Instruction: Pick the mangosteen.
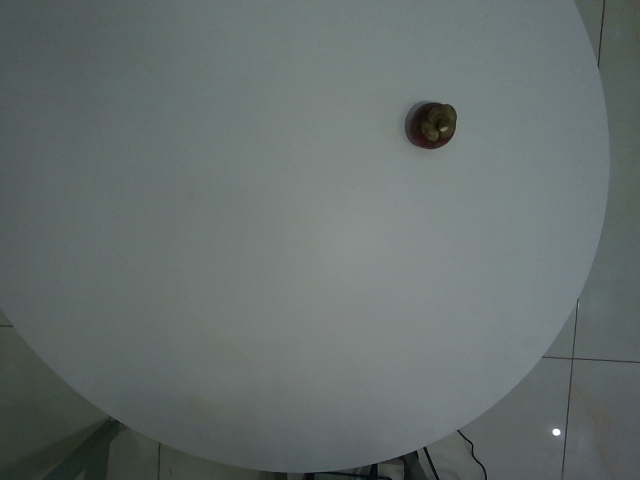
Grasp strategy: vertical